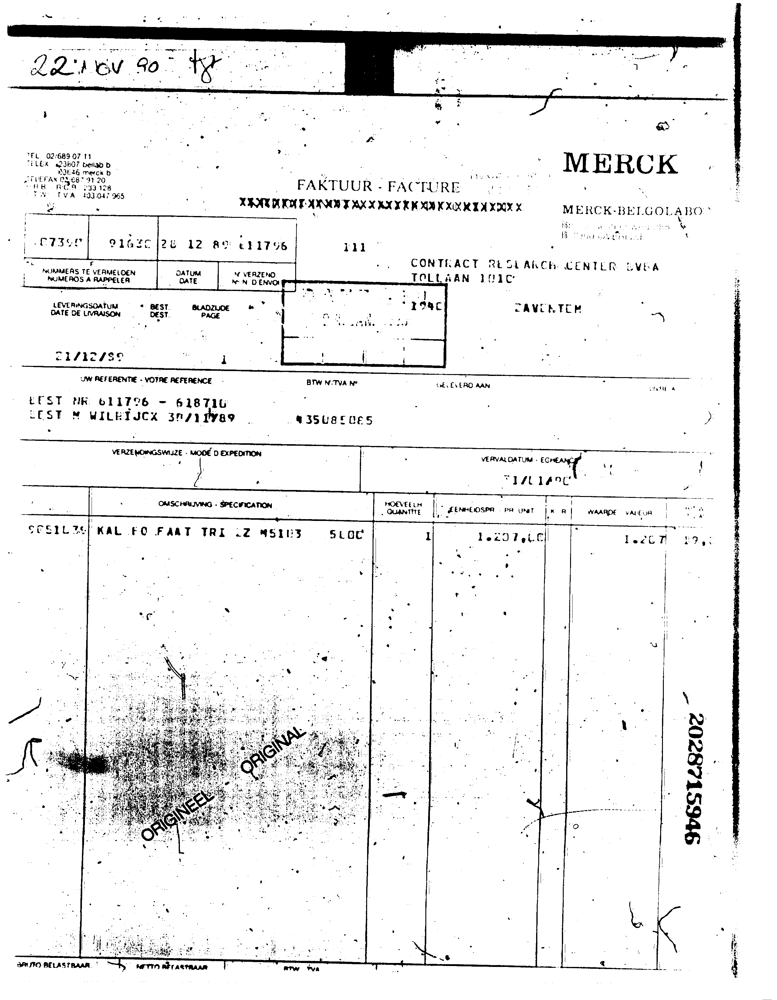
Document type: Invoice